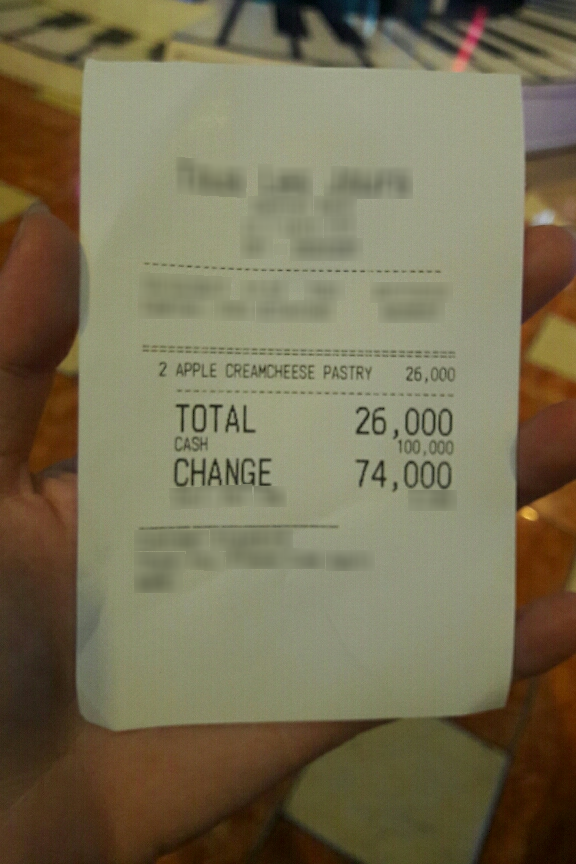
Receipt information:
total: 26,000
line_items: item_name: APPLE CREAMCHEESE PASTRY
item_value: 26,000
item_quantity: 2